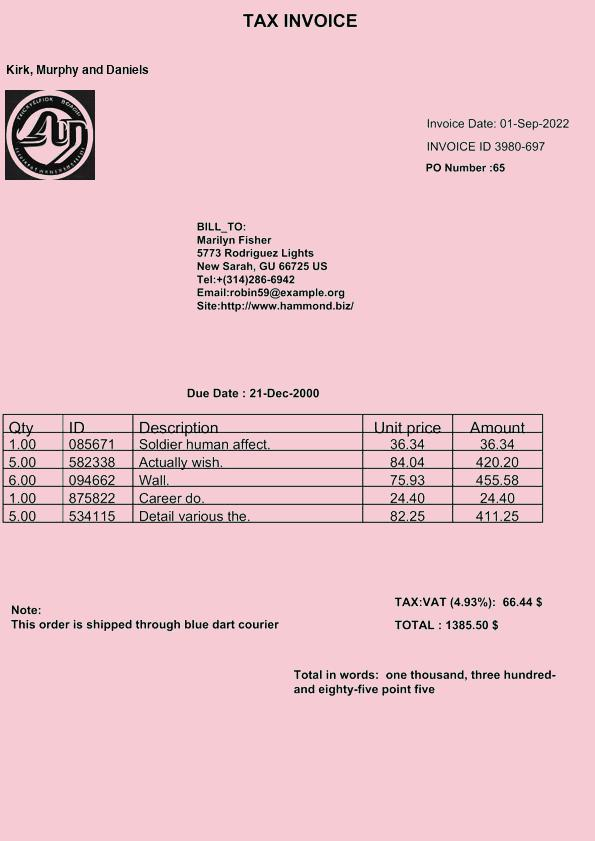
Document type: Invoice